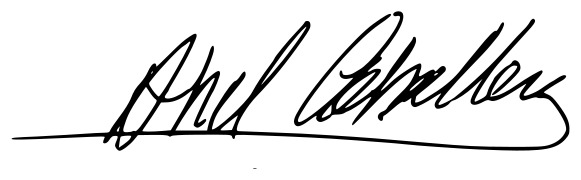
Signature of: abel caballero